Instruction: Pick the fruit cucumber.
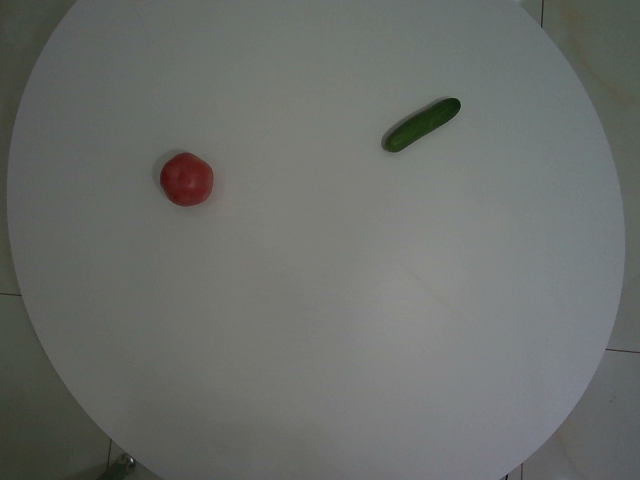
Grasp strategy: vertical